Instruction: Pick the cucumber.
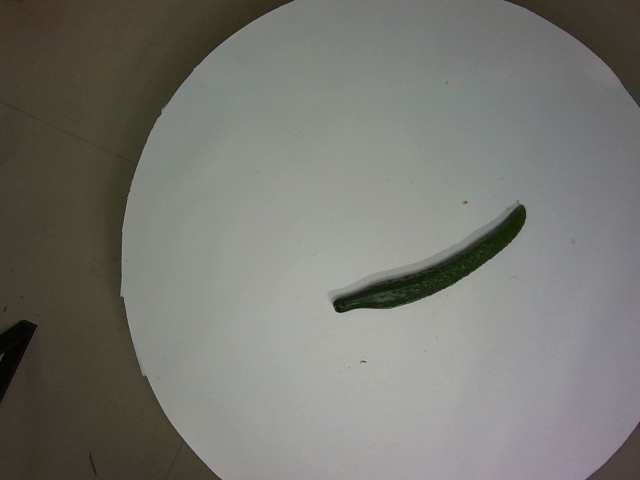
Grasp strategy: vertical